Question: How is the history relevant to the case?
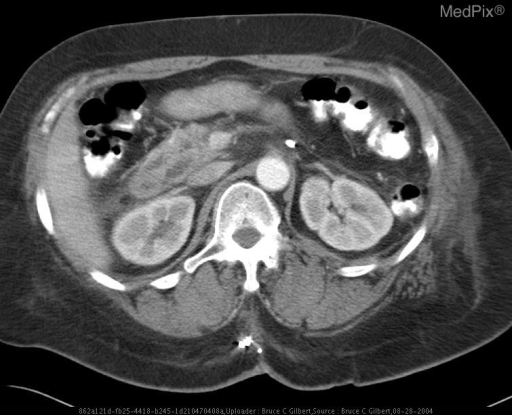
Answer: The patient's history of 45 year old male with recurrent pancreatitis. No history of alcohol use or gallstones. is key in understanding the case.